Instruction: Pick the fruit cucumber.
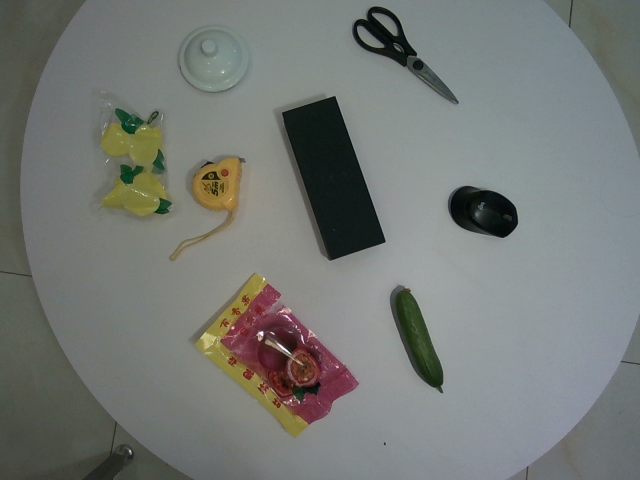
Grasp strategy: vertical